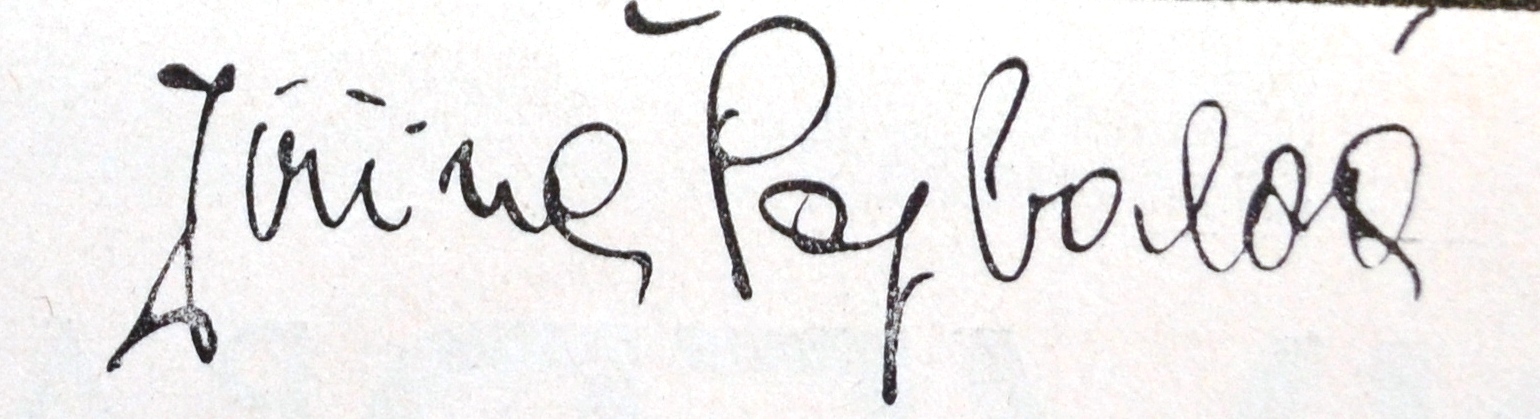
Signature of: jiřina šejbalová